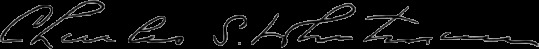
Signature of: charles seymour whitman